Question: How is the history relevant to the case?
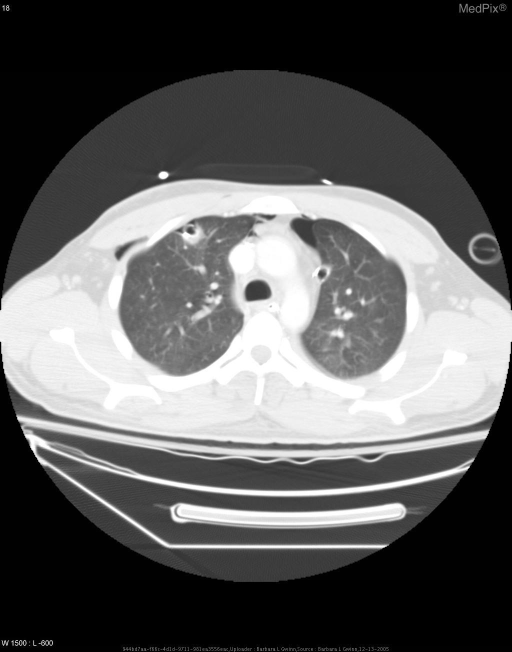
Answer: The patient's history of 24 yo man with IED blast injury from OIF with penetrating brain injury.  He underwent a decompressive right hemicraniectomy at the 10th CSH.  CT chest showed bilateral pneumothoraces and pneumomediastinum, therefore  bilateral chest tubes were placed.  Patient was then transported to LRAMC, and finally NNMC for definitive care. is key in understanding the case.